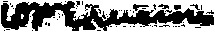
Signature of: william e mason